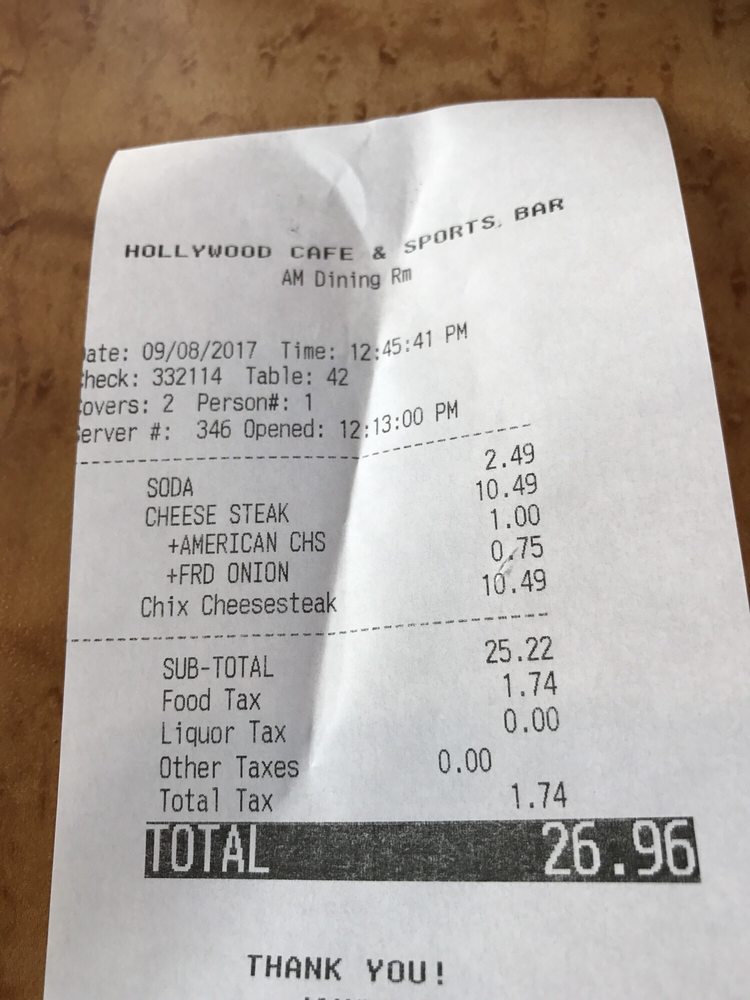
gt_parse: date: 09/08/2017
criticals: name: TOTAL
price: 26.96
store: HOLLYWOOD CAFE & SPORTS. BAR